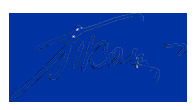
Signature of: petr kazmin